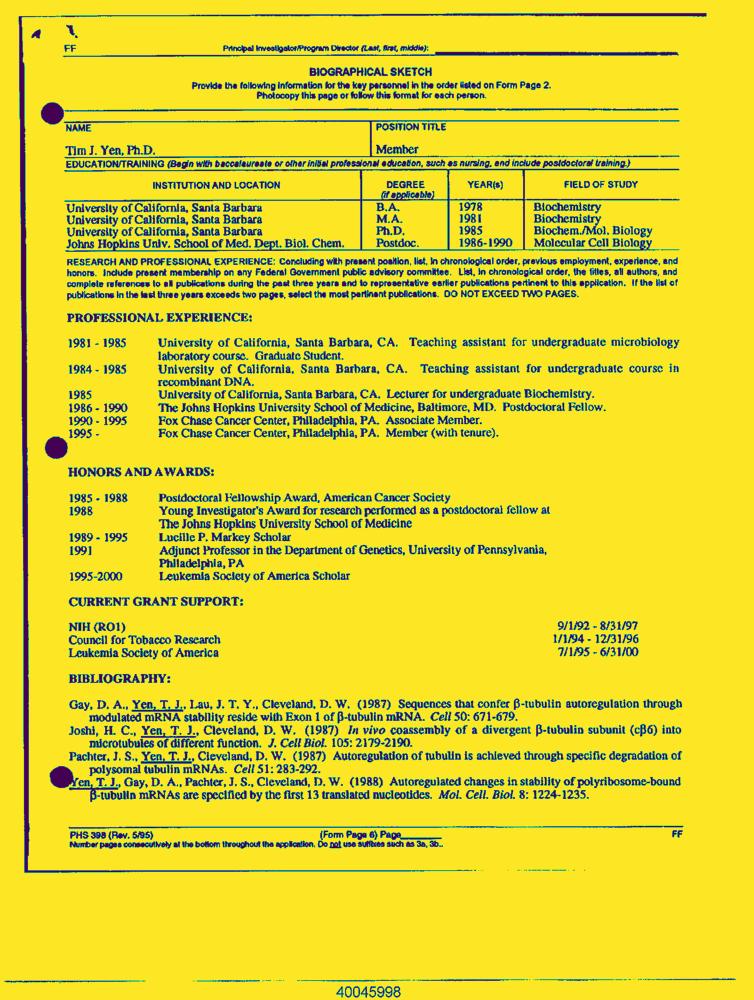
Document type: Resume-Doc